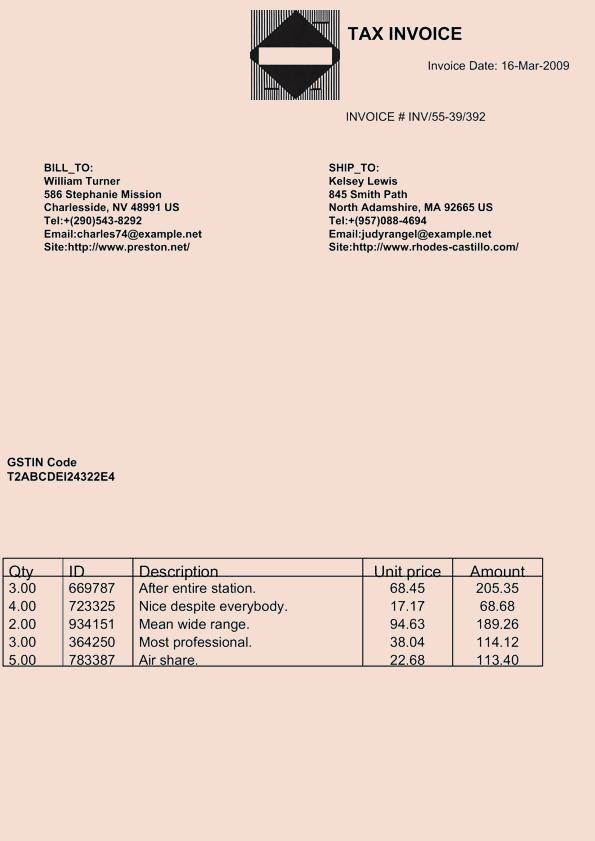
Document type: Invoice